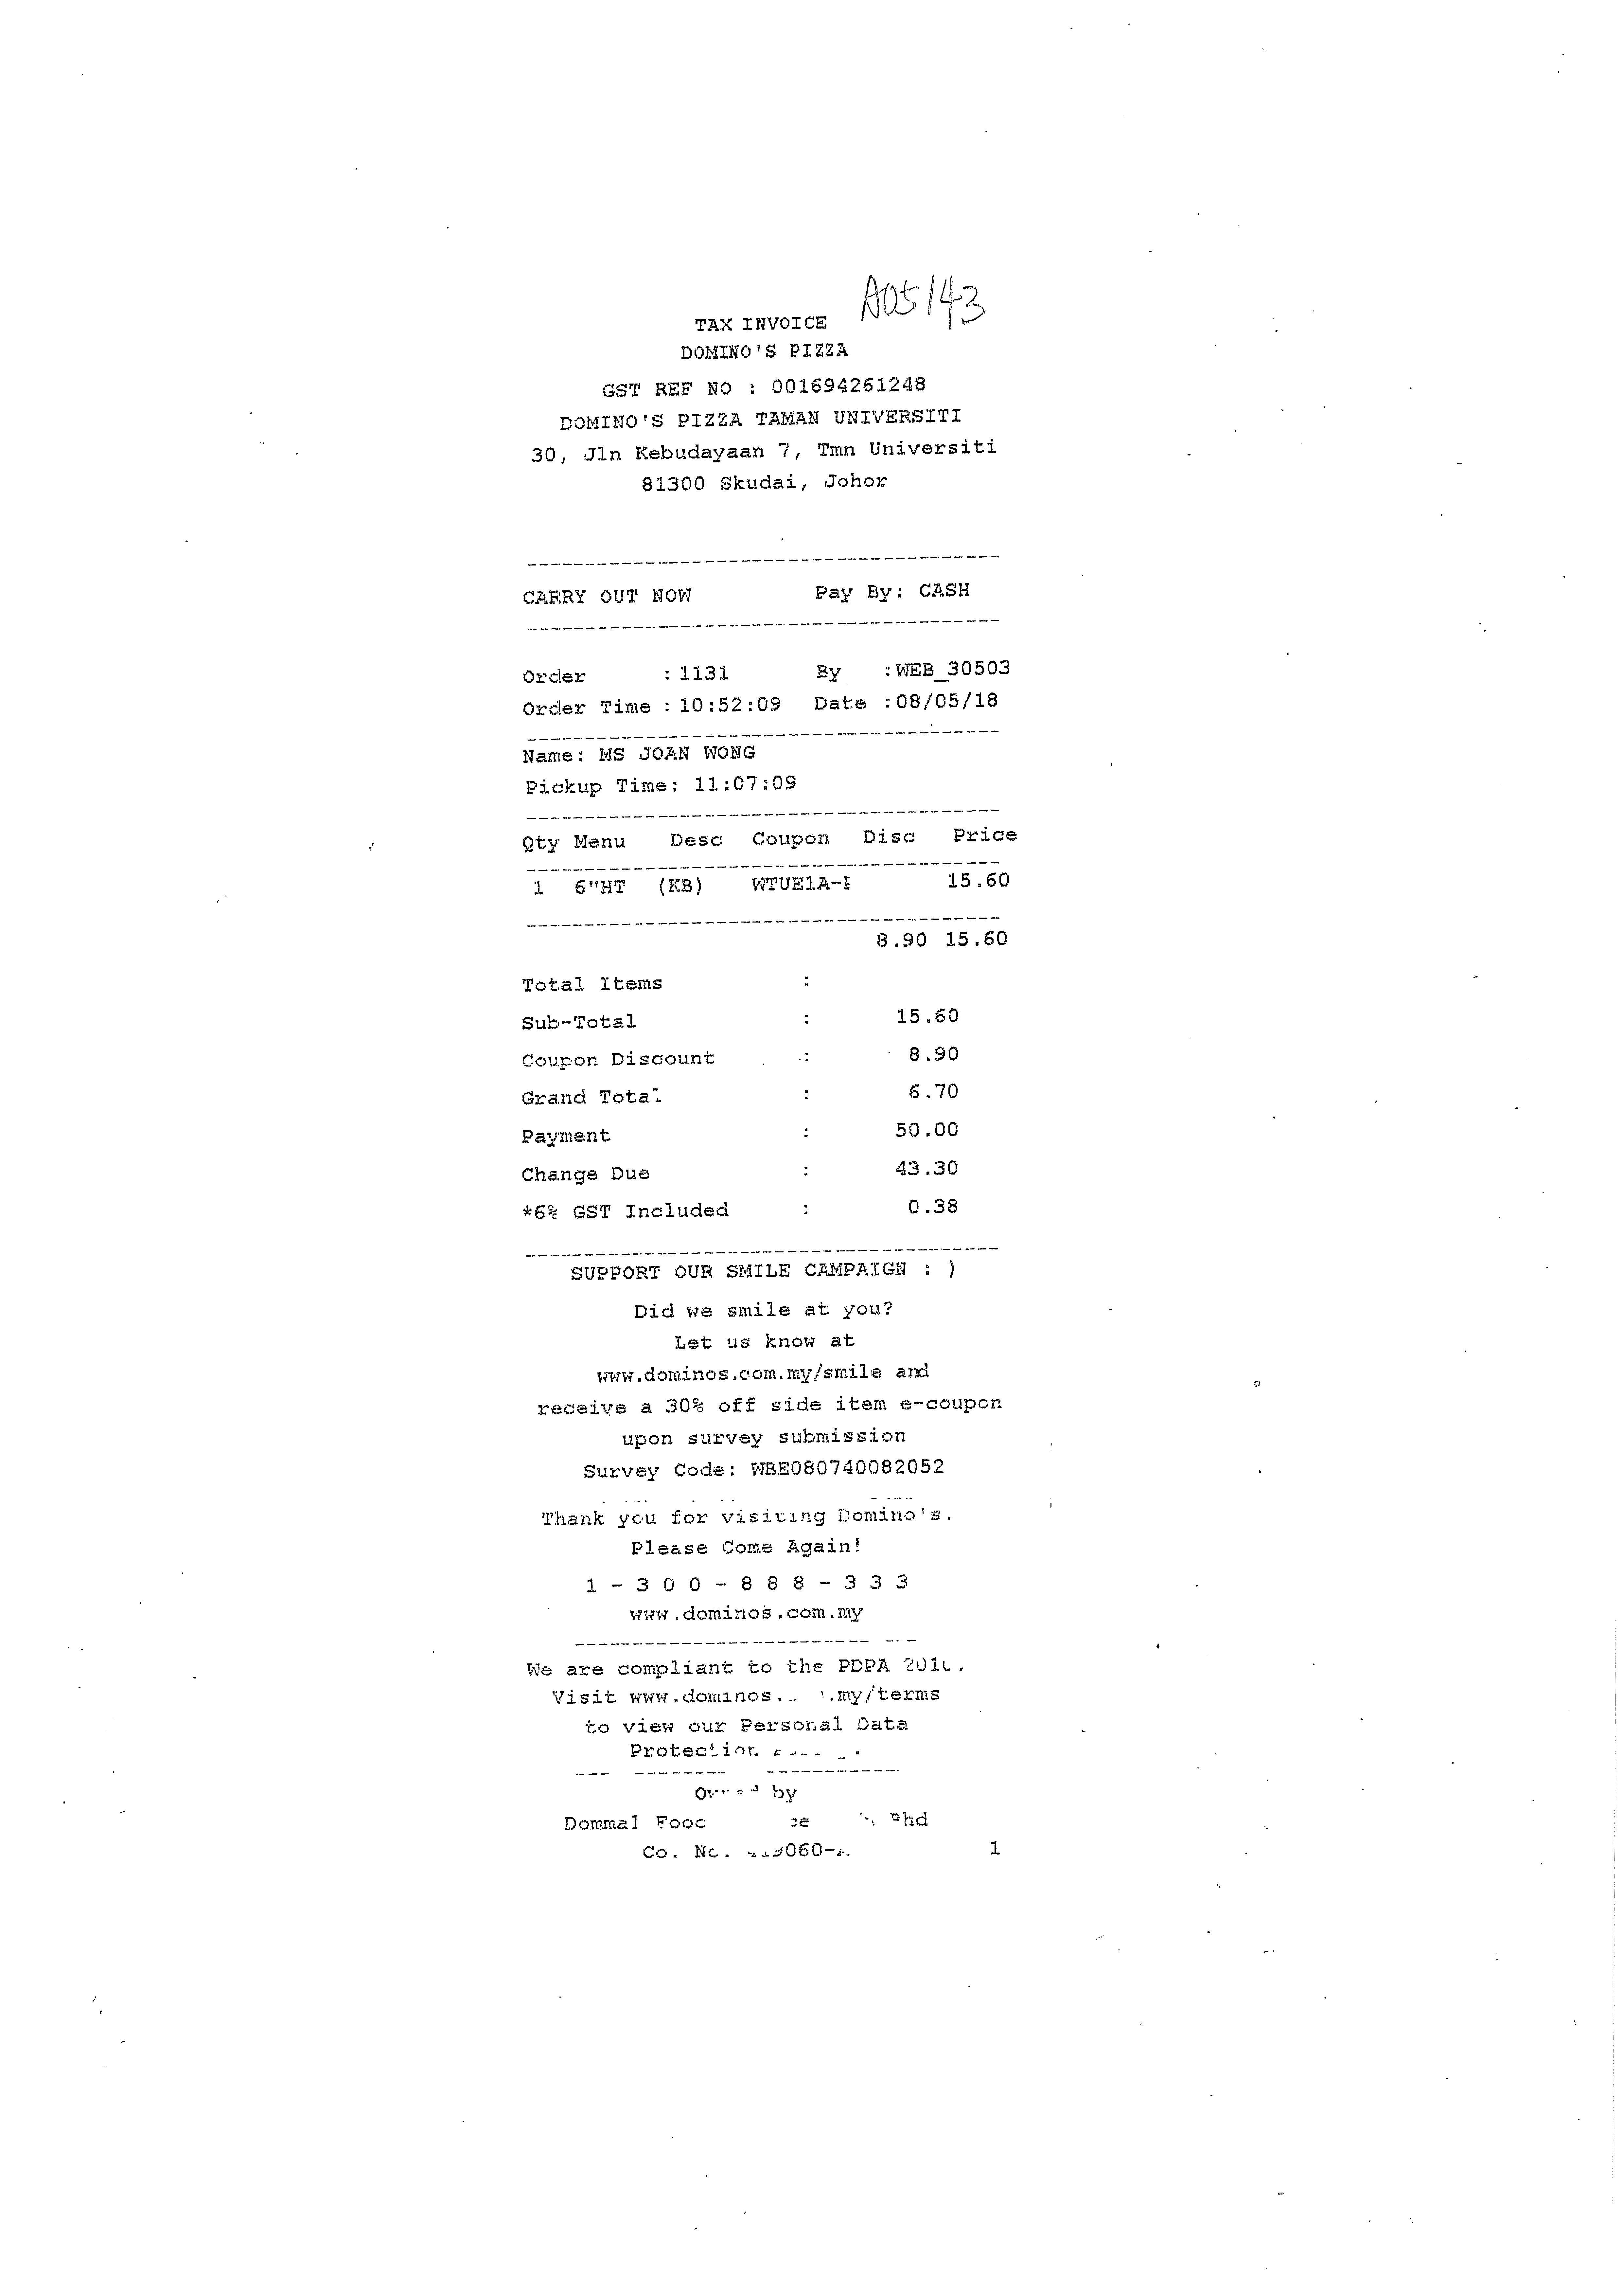
TAX INVOICE
DONINO'S PIZZA
GST REF NO : 001694261248
DOMINO'S PIZZA TAMAN UNIVERSITI
30, JLN KEBUDAYAAN 7, TMN UNIVERSITI
81300 SKUDAI, JOHOR
CARRY OUT NOW
PAY BY : CASH
ORDER
: 1131
BY
:WEB_30503
ORDER TIME
: 10:52:09
DATE
:08/05/18
NAME: MS JOAN WONG
PICKUP TIME: 11:07:09
QTY MENU
DESC
COUPON
DISC
PRICE
1
6"HT
(KB)
WTUE1A-I
15.60
8.90
15.60
TOTAL ITEMS
:
SUB-TOTAL
:
15.60
COUPON DISCOUNT
:
8.90
GRAND TOTAL
:
6.70
PAYMENT
:
50.00
CHANGE DUE
:
43.30
*6%
GST INCLUDED
1
:
0.38
SUPPORT OUR SMILE CAMPAIGN : )
DID WE SMILE AT YOU?
LET US KNOW AT
WWW.DOMINOS.COM.MY/SMILE AND
RECEIVE A 30% OFF SIDE ITEM E-COUPON
UPON SURVEY SUBMISSION
SURVEY CODE: WBE080740082052
THANK YOU FOR VISITING DOMINO'S.
PLEASE COME AGAIN!
1 - 3 0 0 - 8 8 8 - 3 3 3
WWW.DOMINOS.COM.MY
WE ARE COMPLIANT TO THE PDPA 2010.
VISIT WWW.DOMINOS. .MY/TERMS
TO VIEW OUR PERSONAL DATA
PROTECTION
OV
DOMMAL FOOD
OE
HD
CO. NC.
060-
BY
1